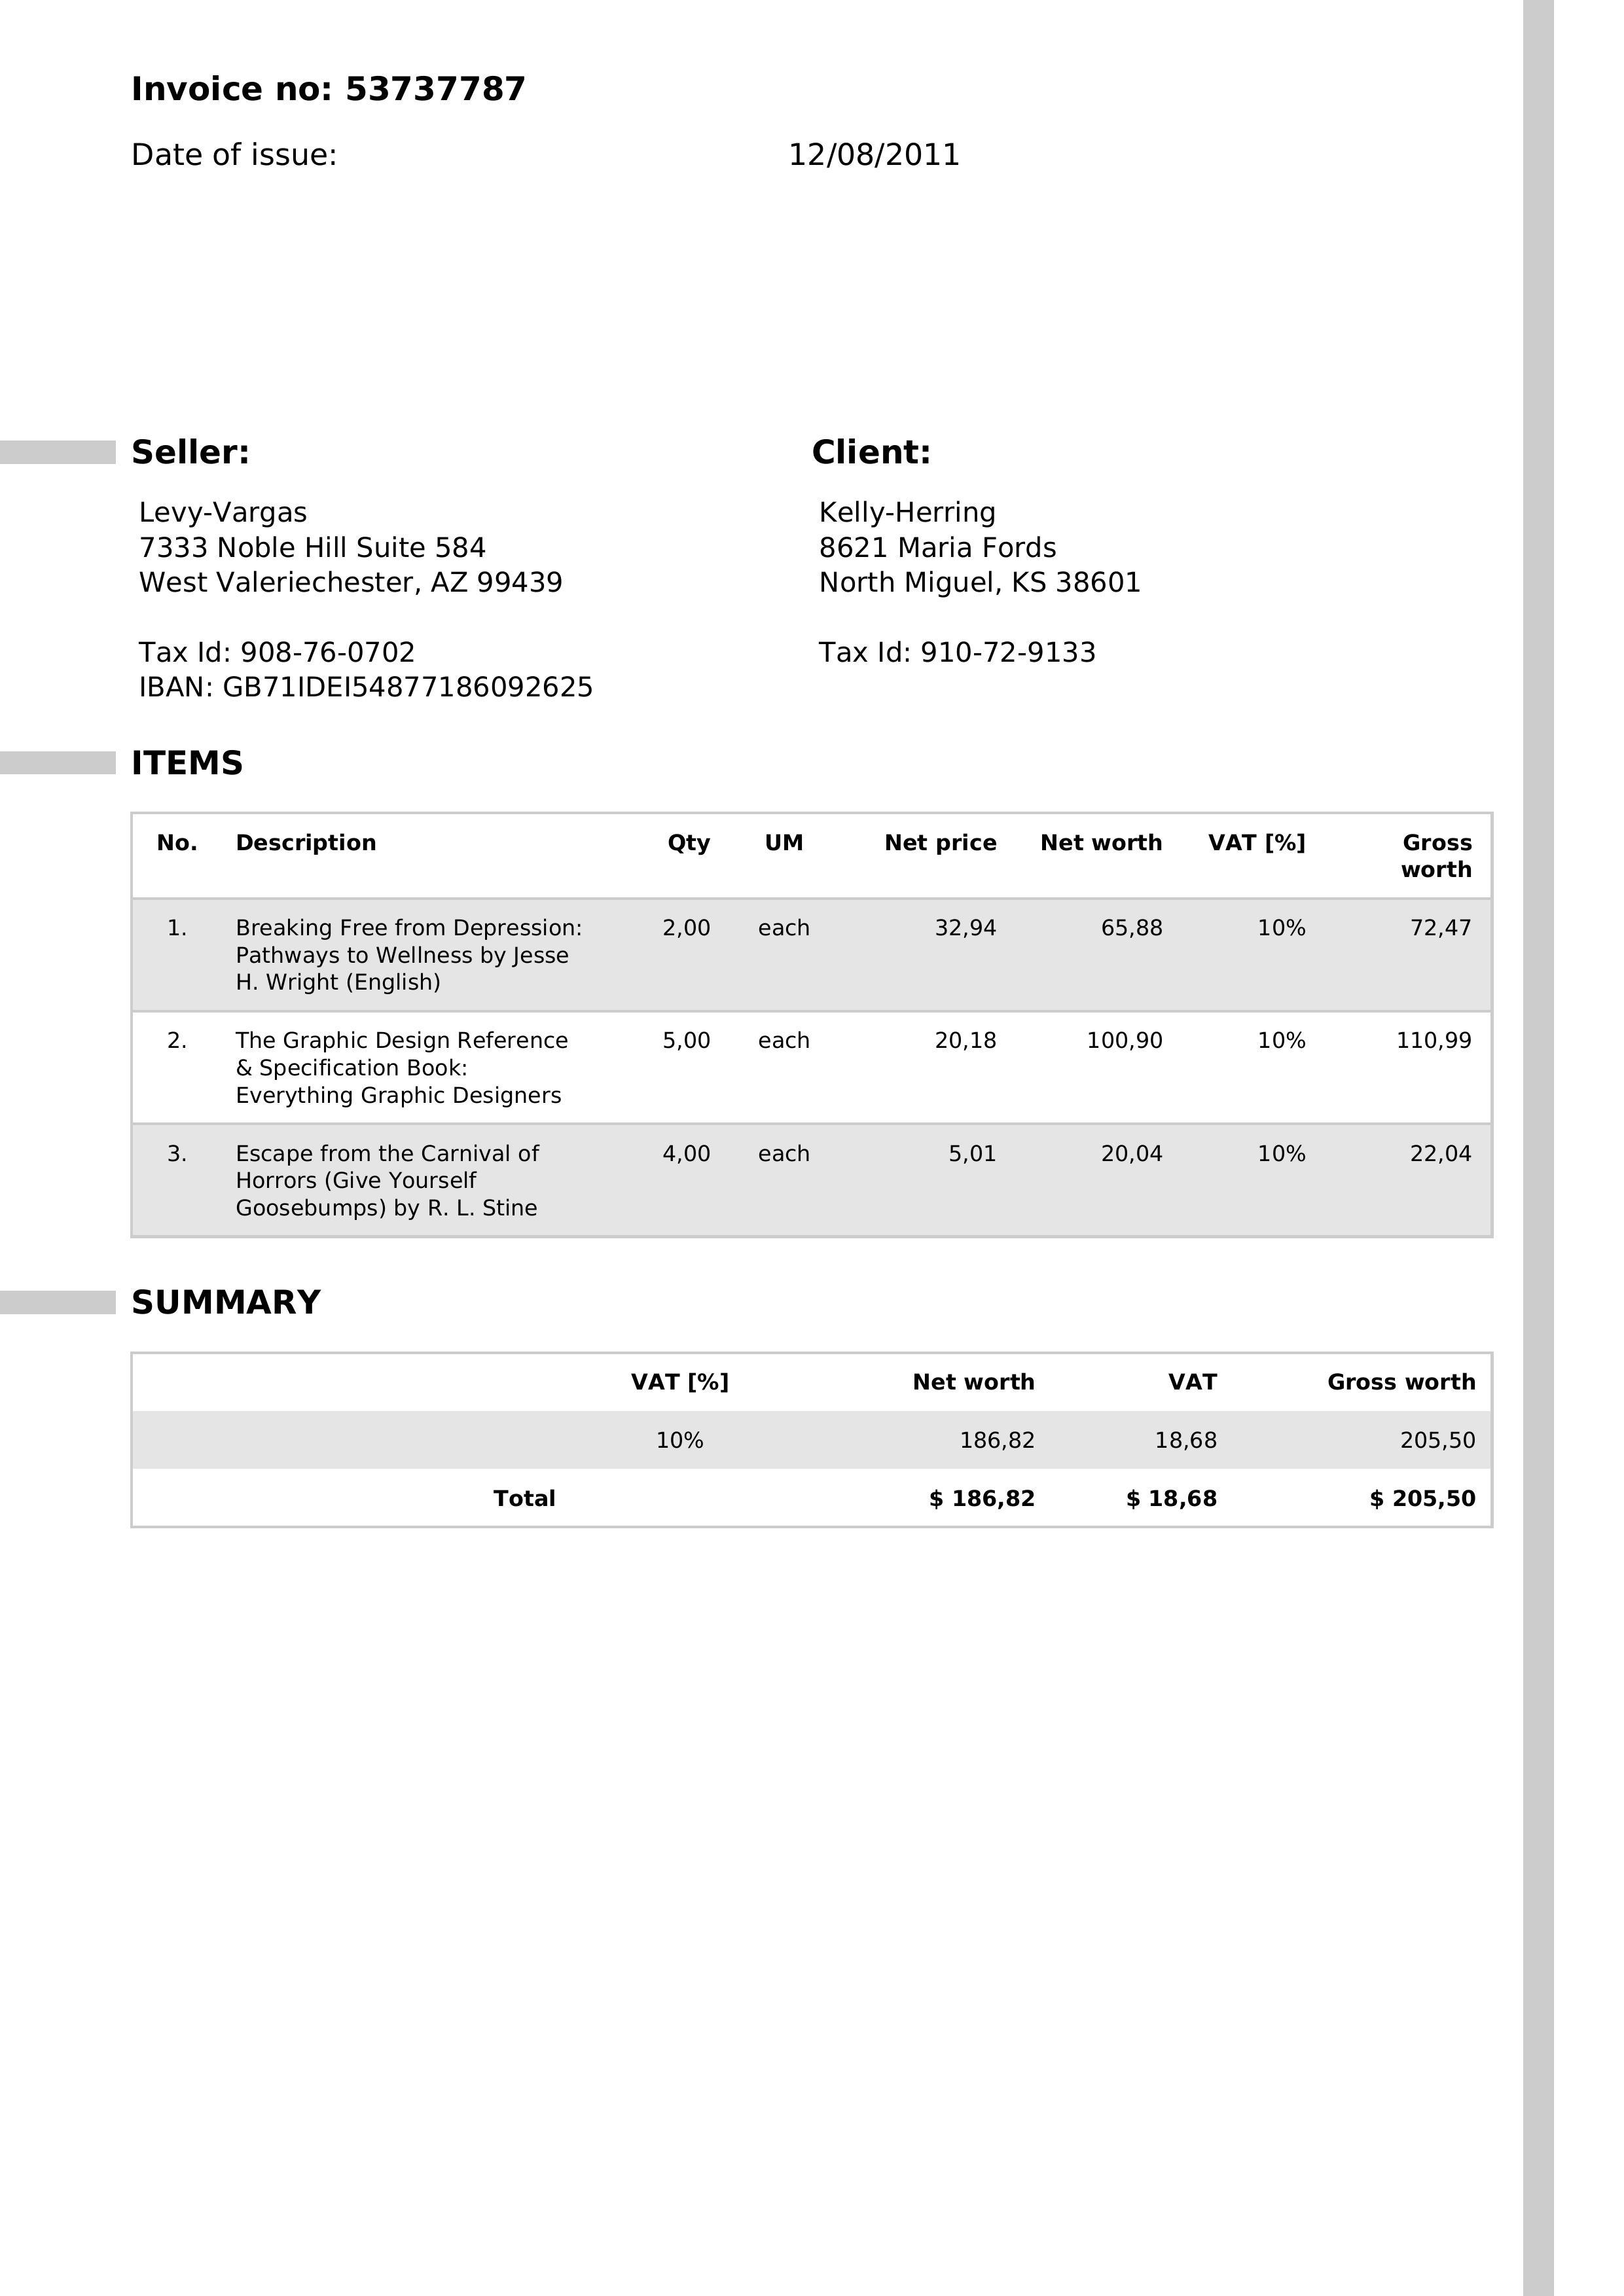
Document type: Invoice